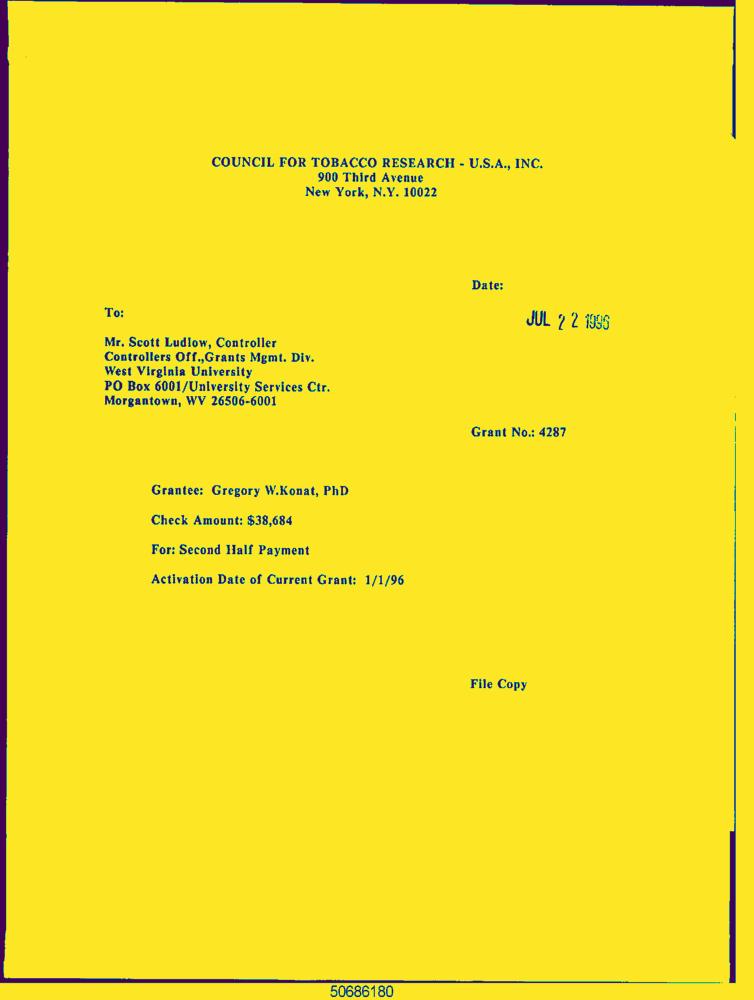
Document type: Letter-Doc